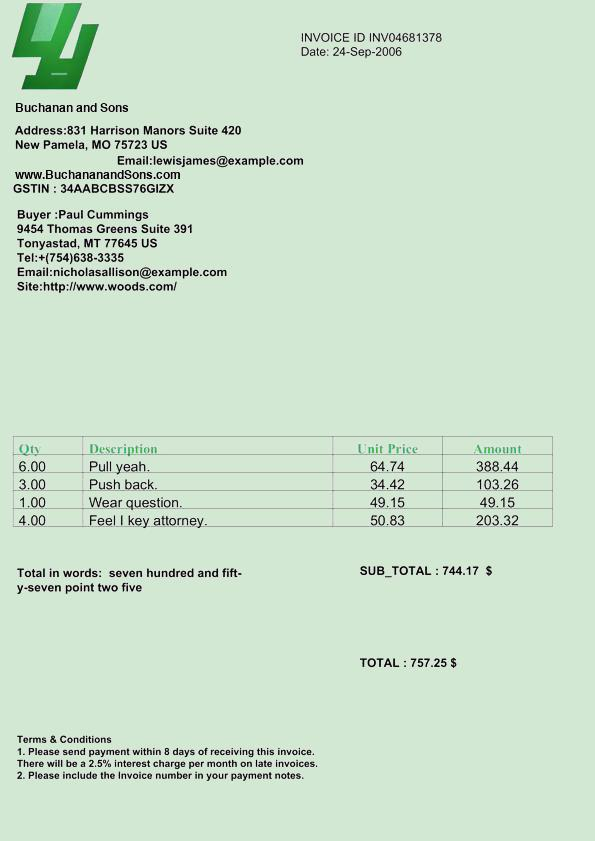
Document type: Invoice